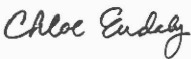
Signature of: chloe eudaly